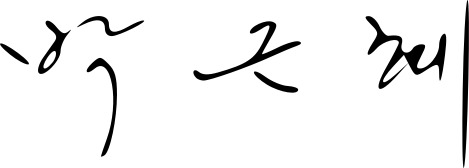
Signature of: park geun hye